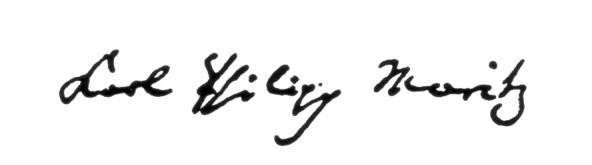
Signature of: karl philipp moritz